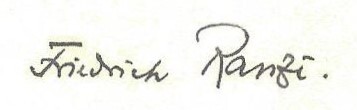
Signature of: fritz ranzi